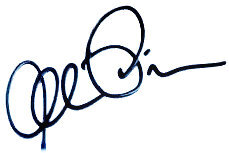
Signature of: al pacino